Question: What is the filing due date as per the document?
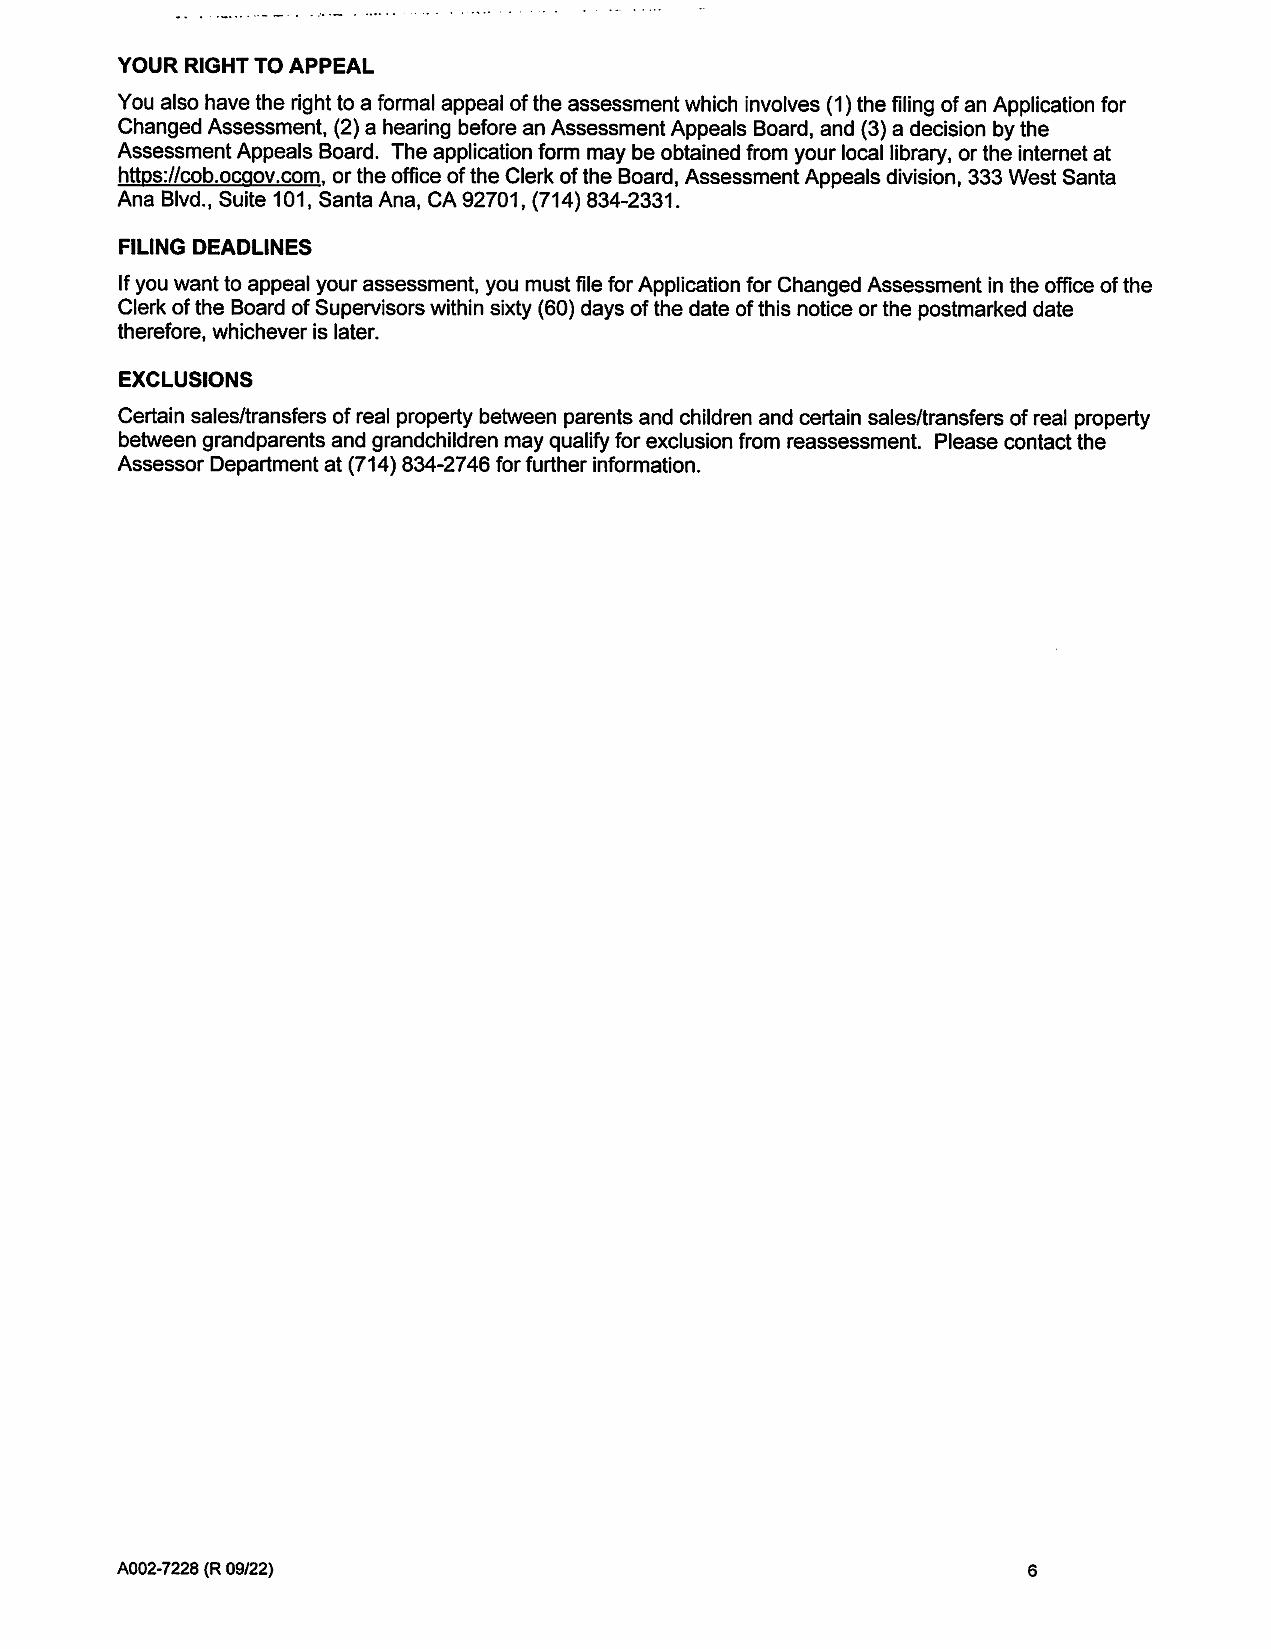
Answer: "within sixty (60) days of the date of this notice or the postmarked date therefore, whichever is later."